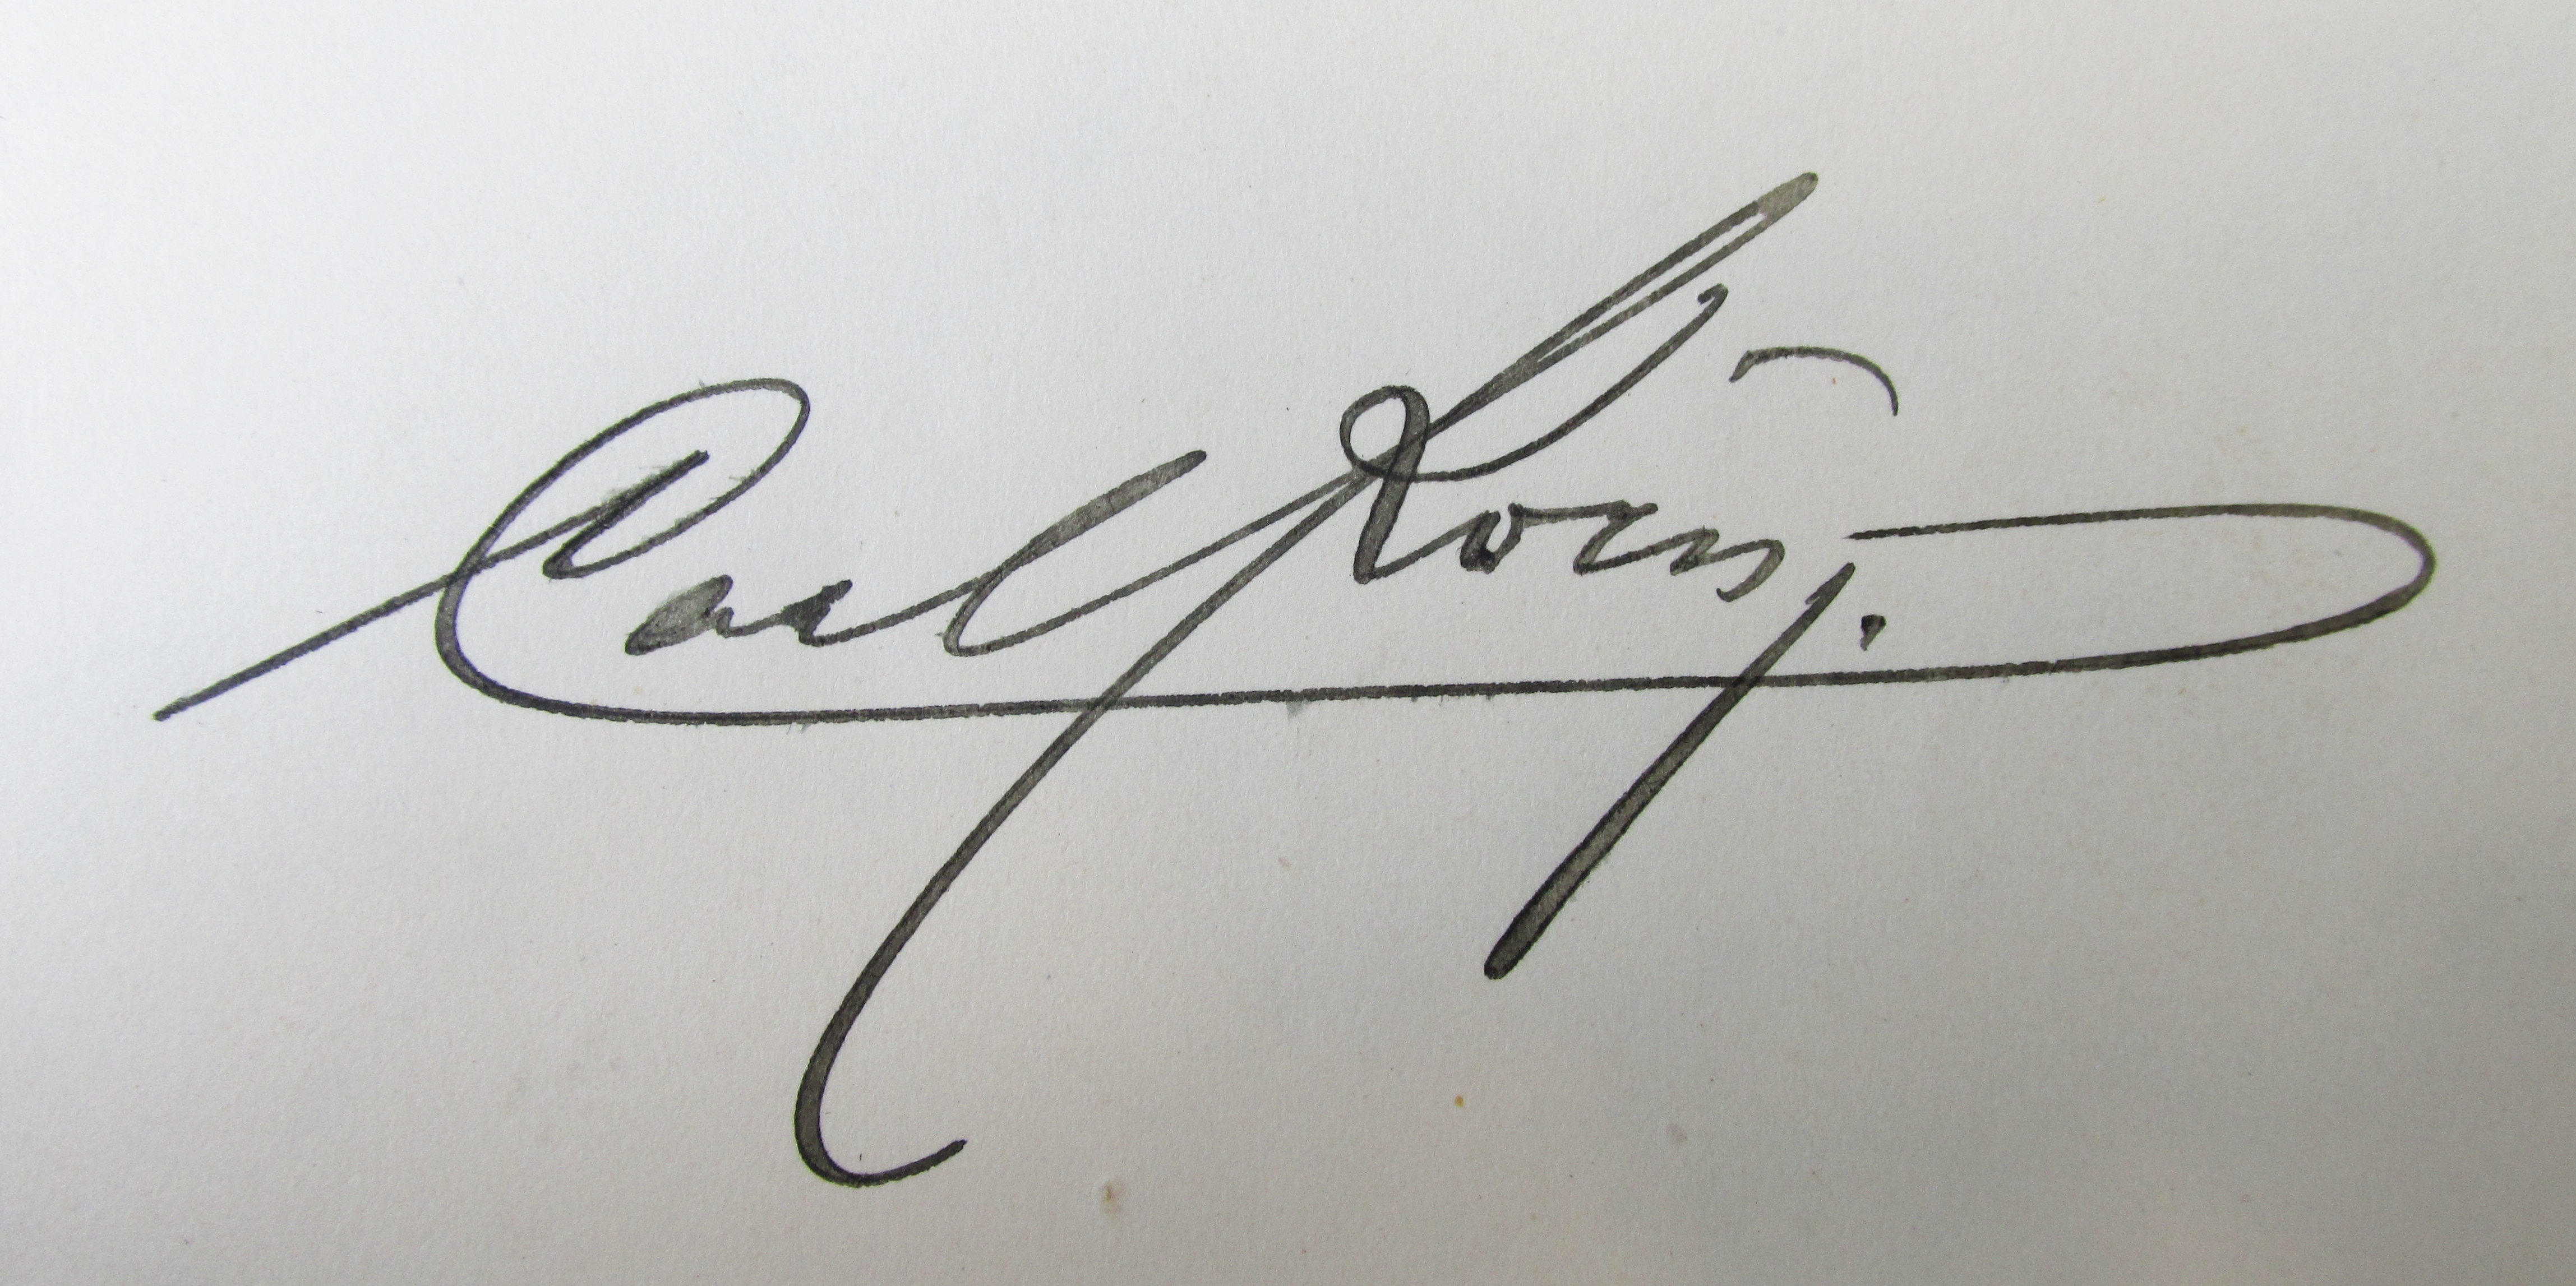
Signature of: carl korn